Question: What is the potential diagnosis?
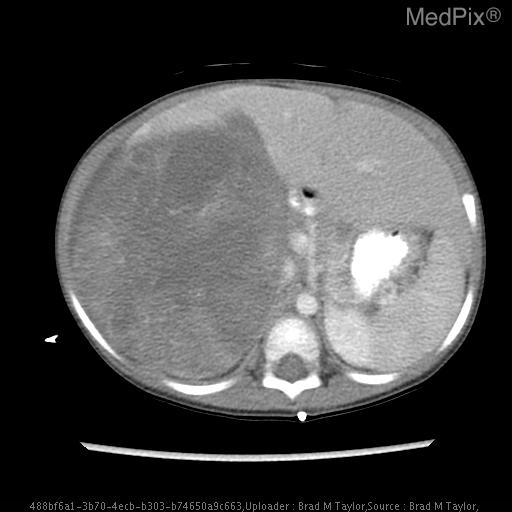
Answer: The possible diagnosis includes •  Wilms Tumor
•  Neuroblastoma
•  Multilocular Cystic Nephroma
•  Mesoblastic nephroma
•  Renal cell carcinoma.